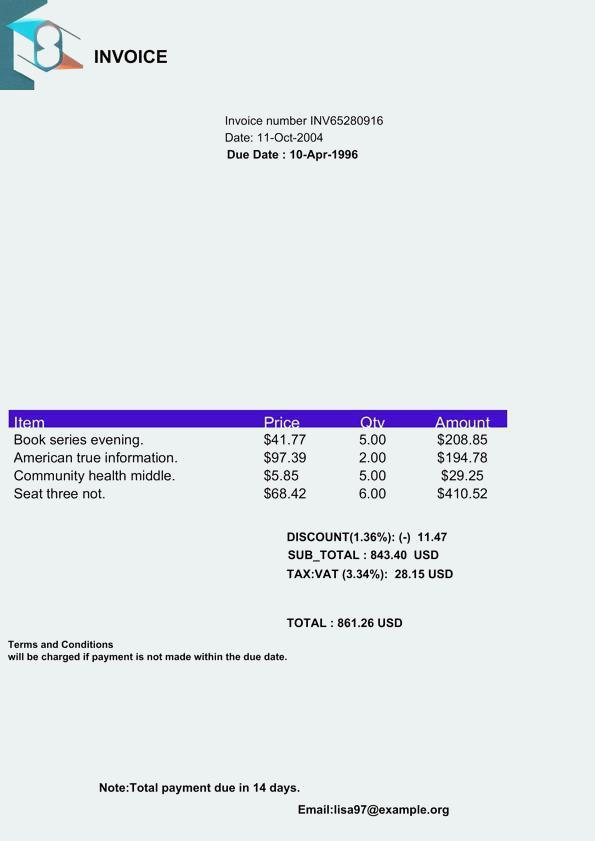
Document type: Invoice